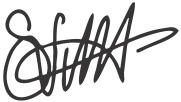
Signature of: sebastian vettel